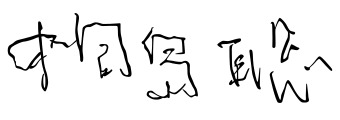
Signature of: satoshi kirishima